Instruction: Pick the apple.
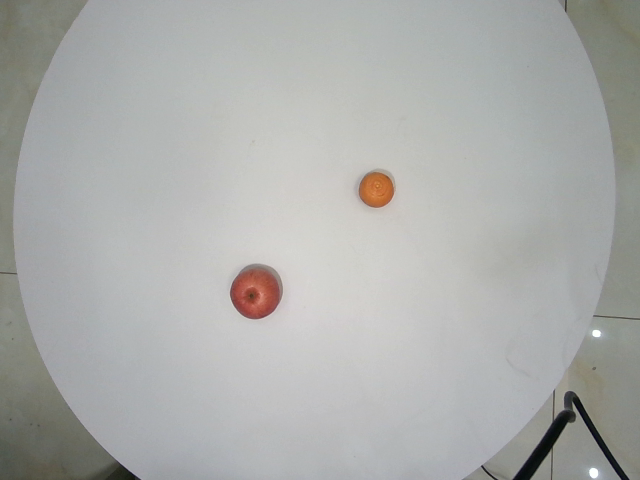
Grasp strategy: vertical